Question: What was observed in the imaging?
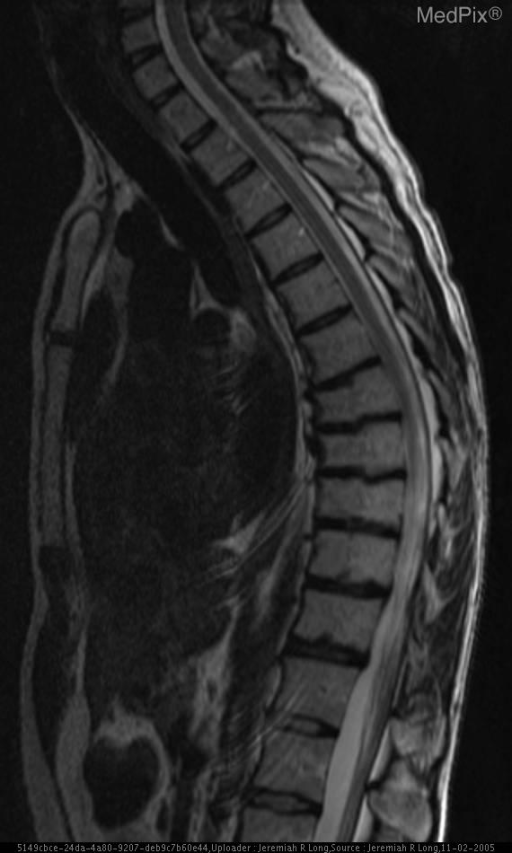
Answer: The imaging shows Anterior wedge deformity of multiple contiguous thoracic vertebral bodies. T2 weighted image demonstrating anterior wedge deformity of multiple contiguous mid to lower thoracic vertebral bodies..